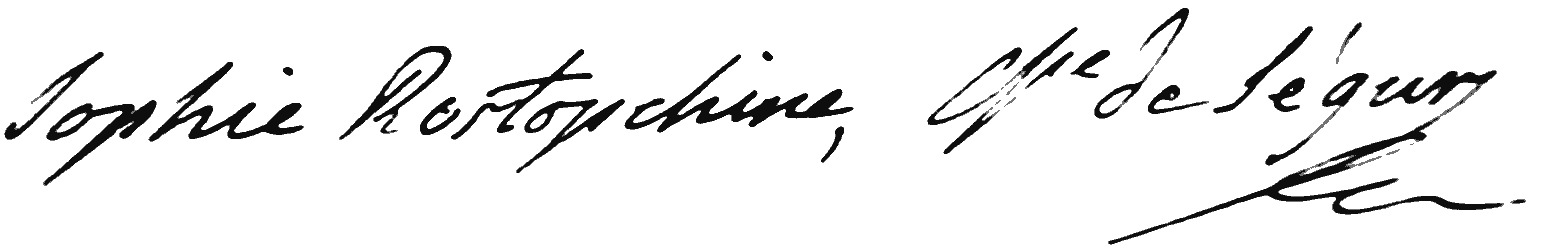
Signature of: sophie rostopchine comtesse de ségur